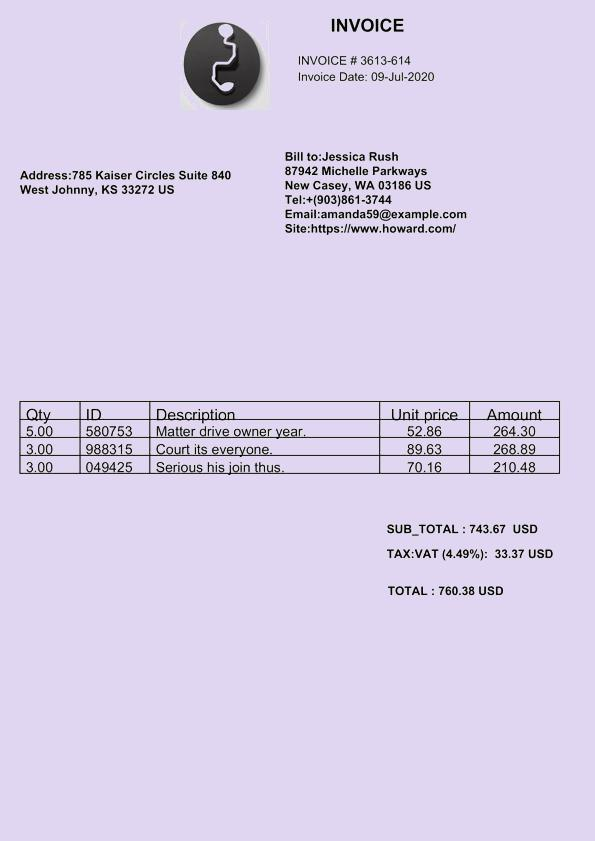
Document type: Invoice